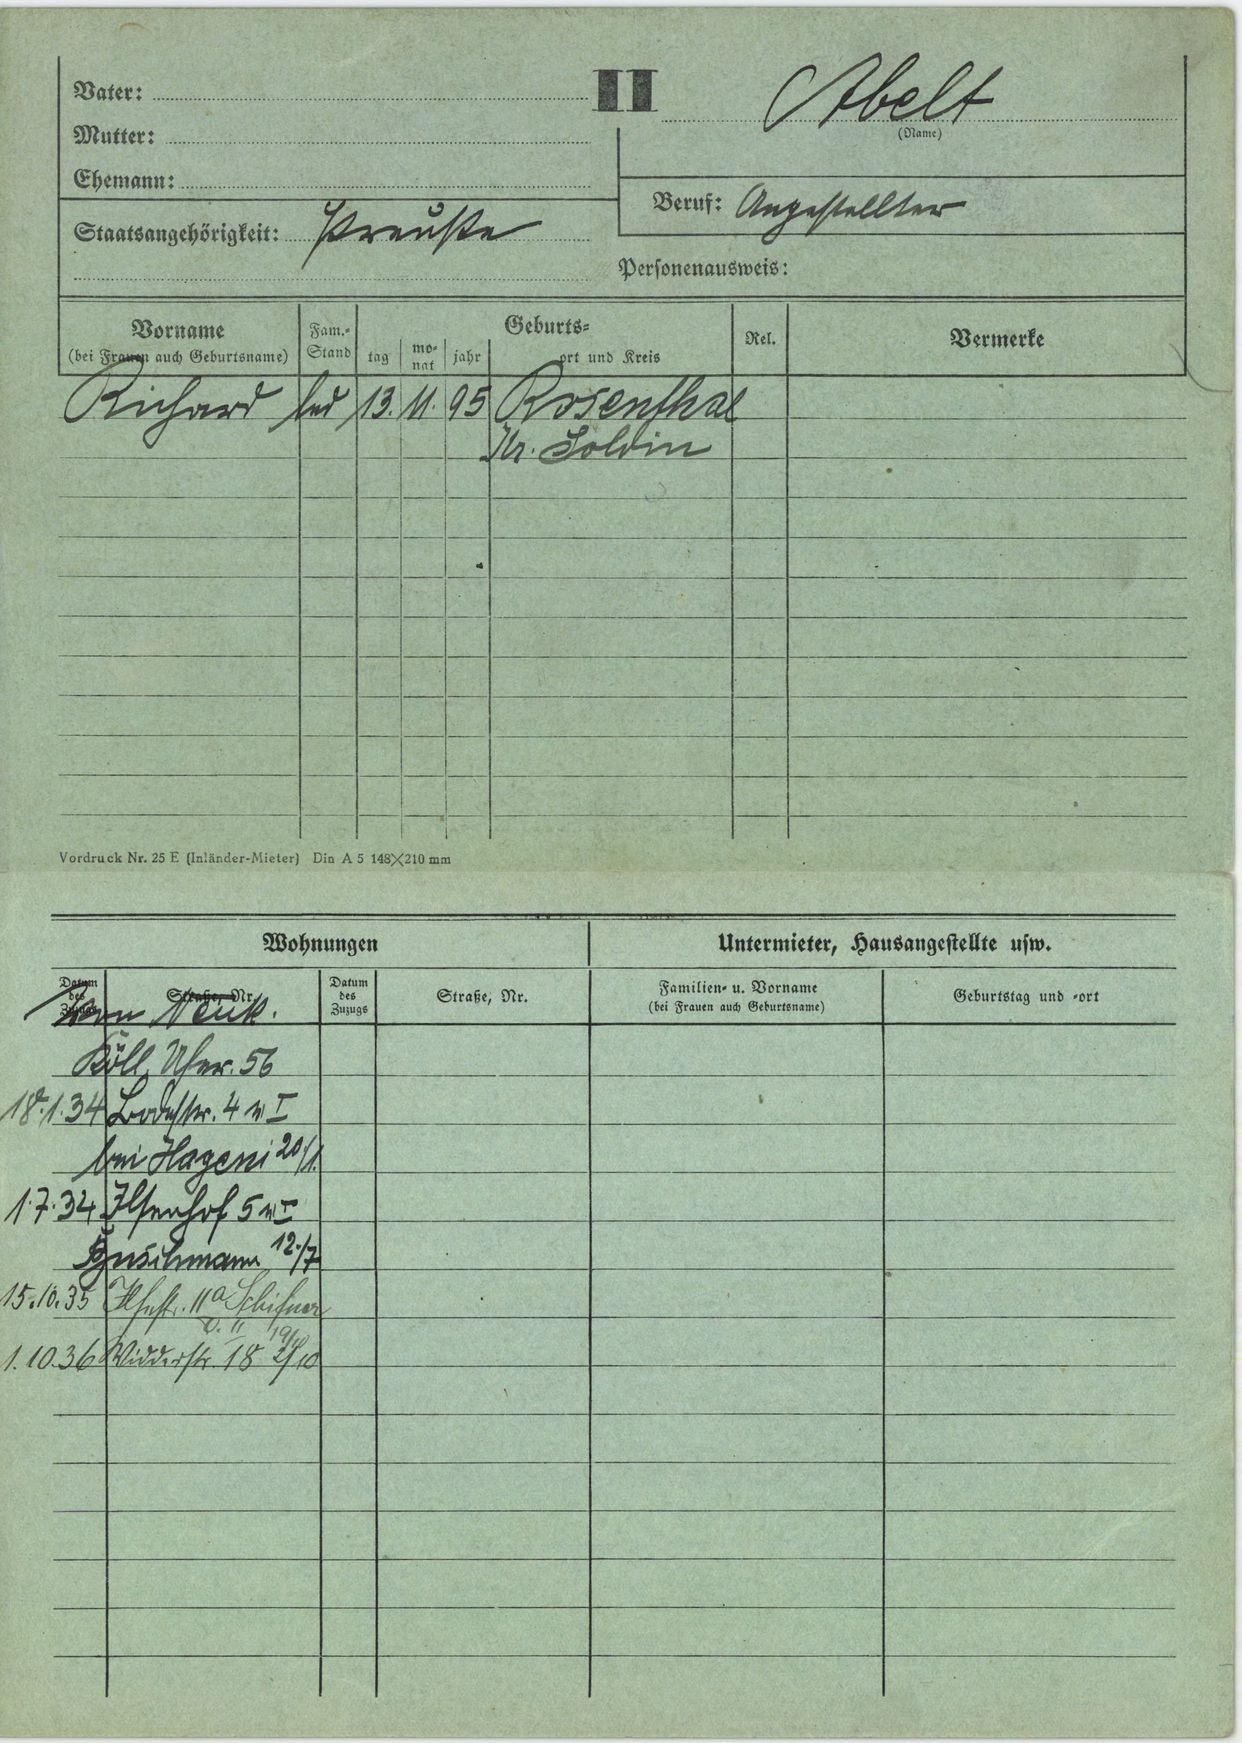
Abelt